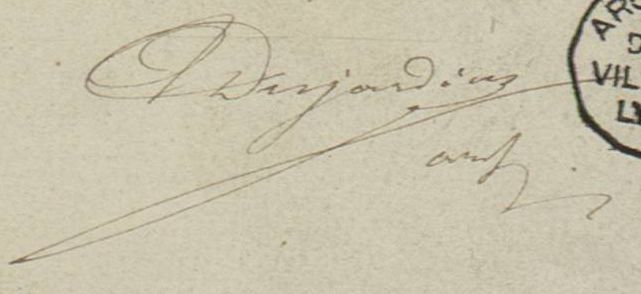
Signature of: tony desjardins